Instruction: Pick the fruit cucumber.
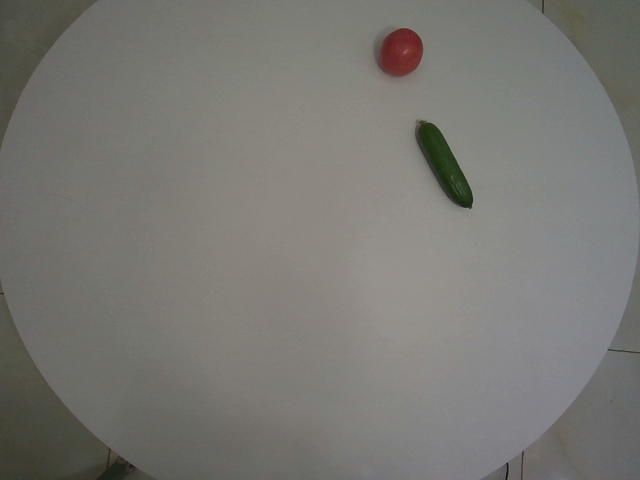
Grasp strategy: vertical